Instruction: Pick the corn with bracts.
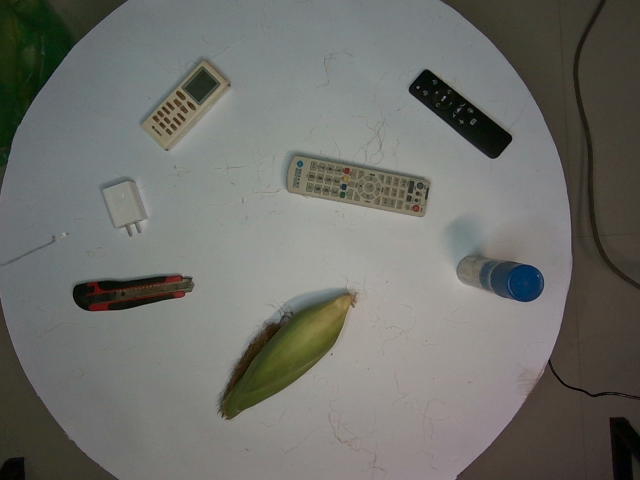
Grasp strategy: vertical